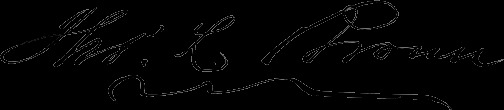
Signature of: thomas lee broun